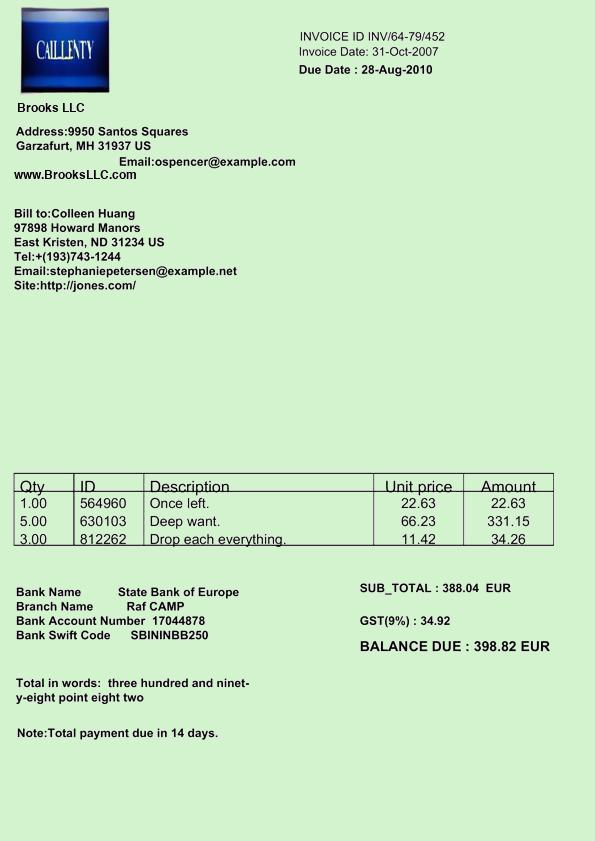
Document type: Invoice